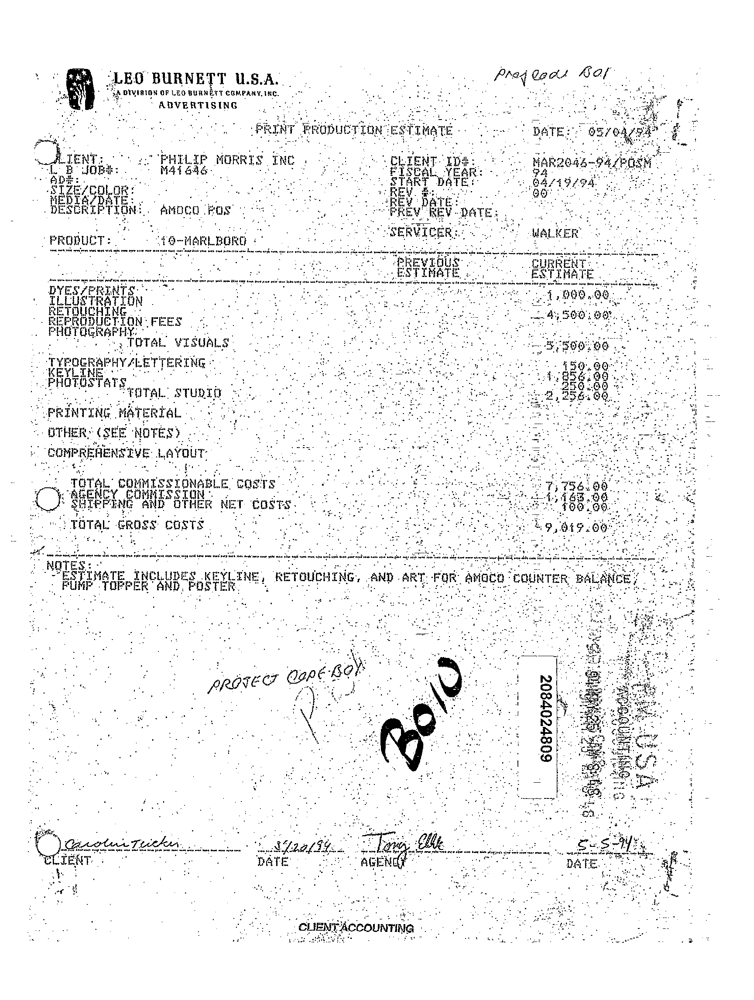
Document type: Invoice